Question: What is the earliest payment due date mentioned in the document?
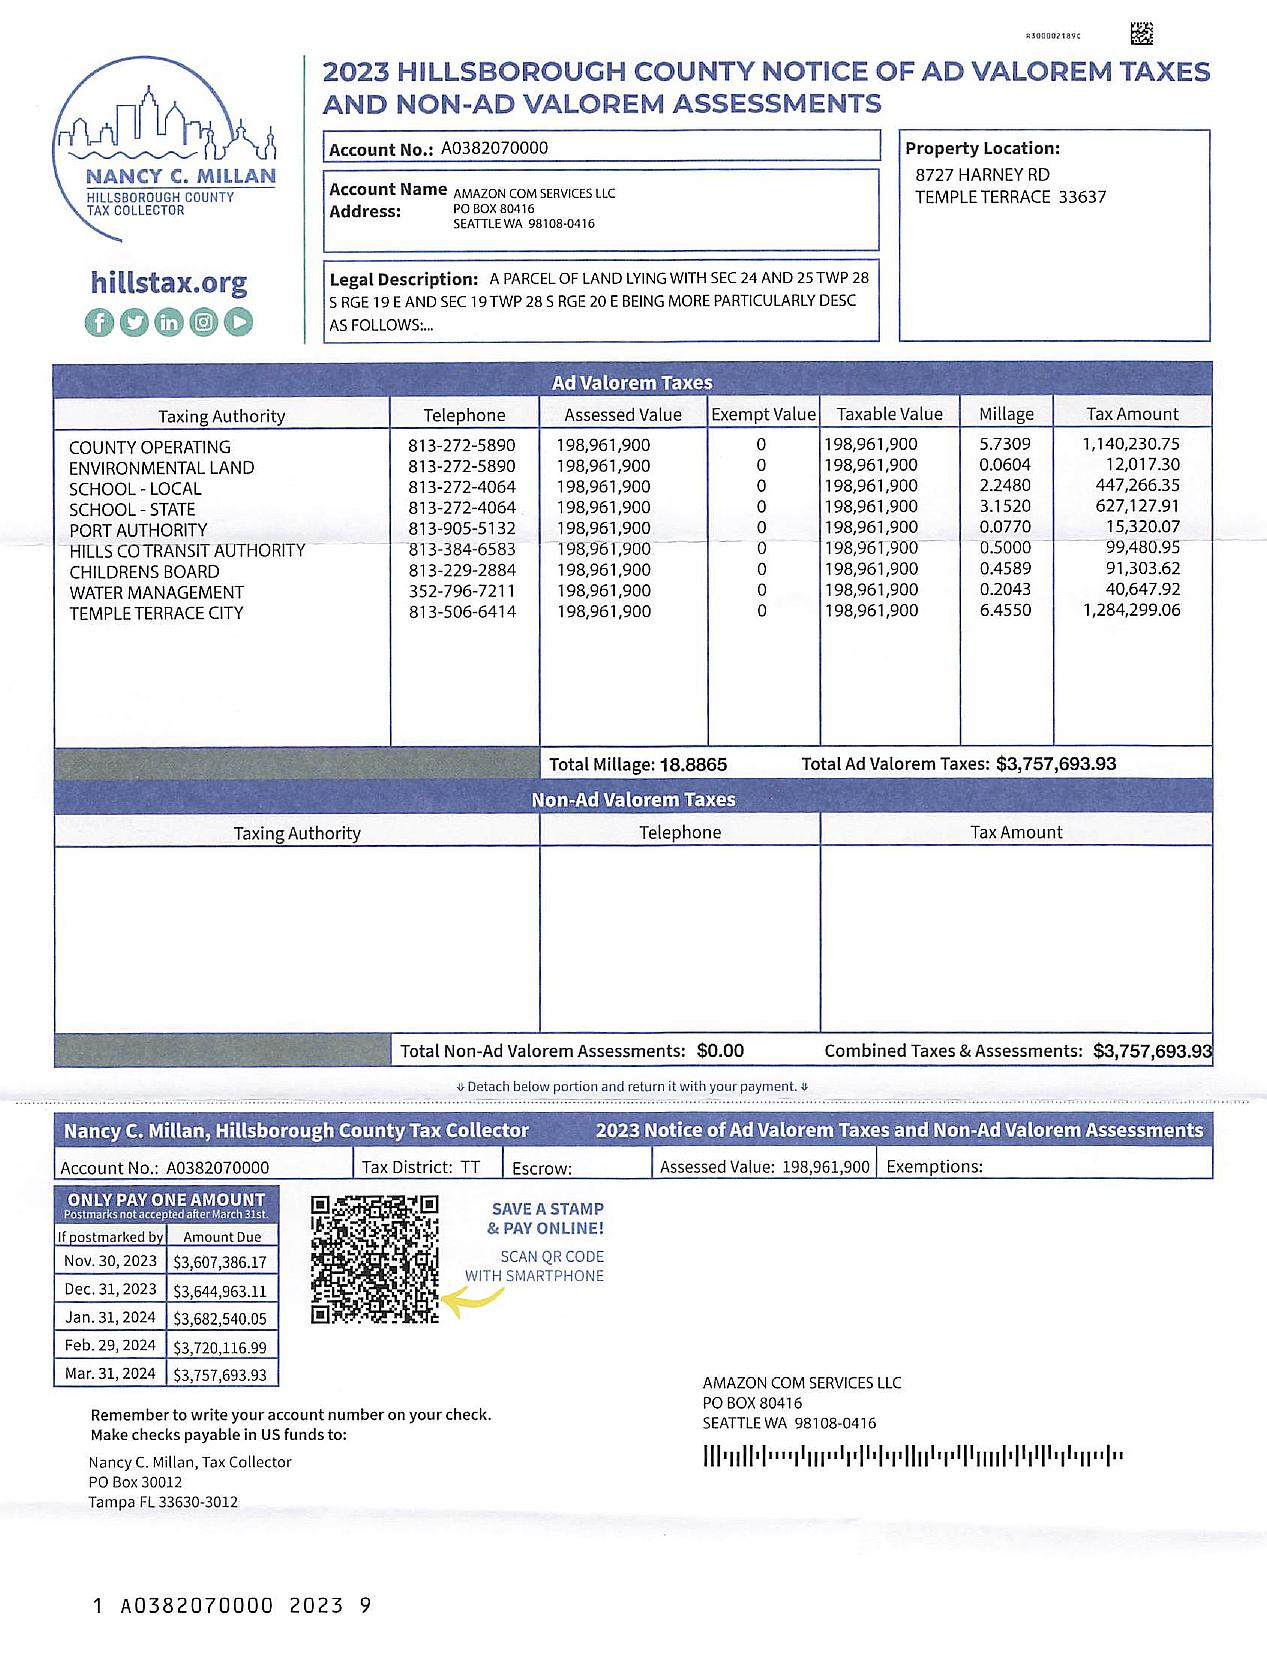
Answer: "Nov. 30, 2023"